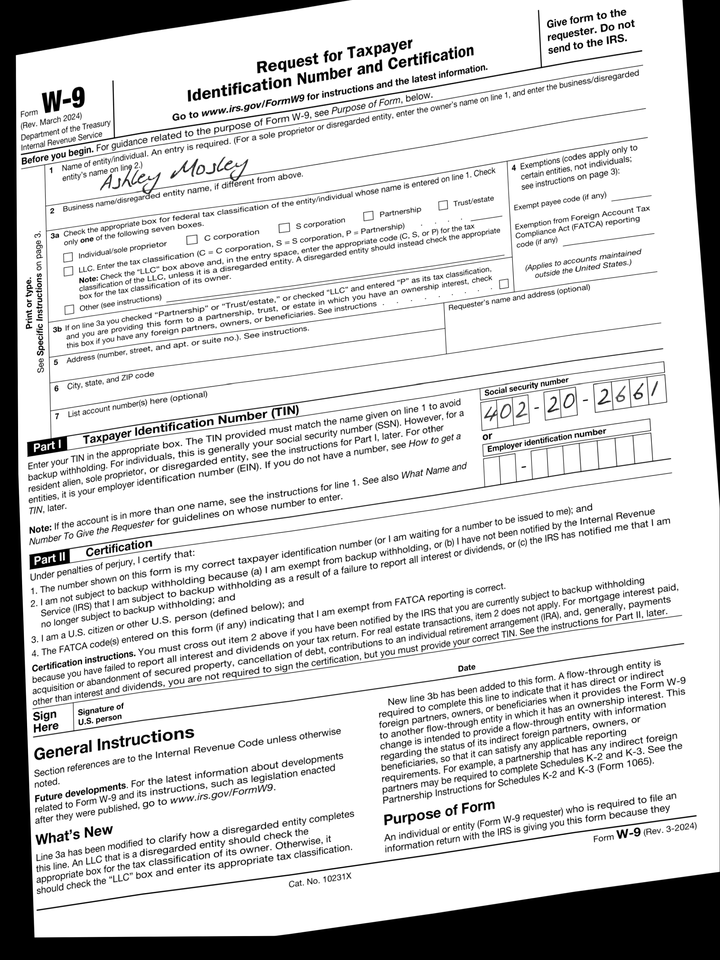
cbx: no
ssn: 402202661
enm: Ashley Mosley